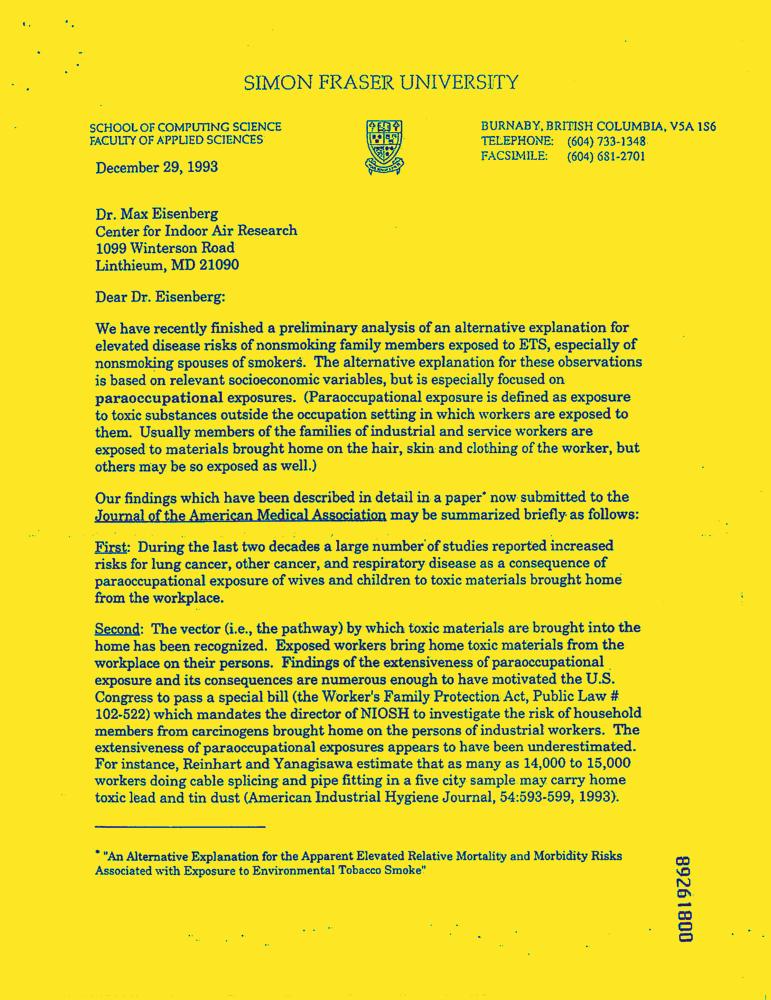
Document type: Letter-Doc